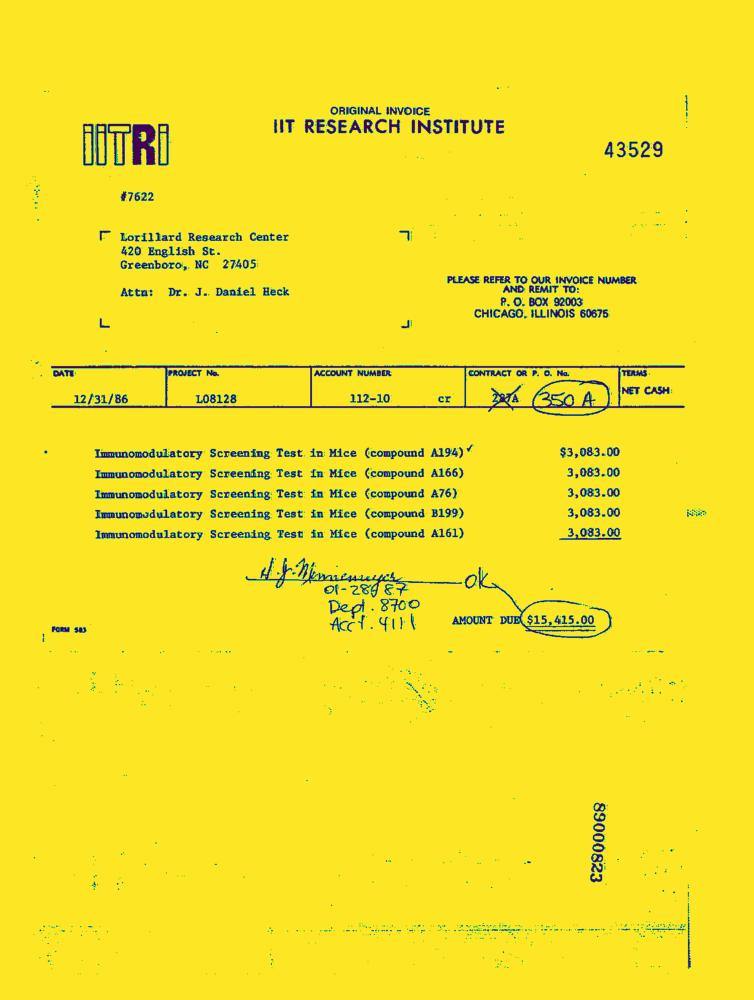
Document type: Invoice-Doc